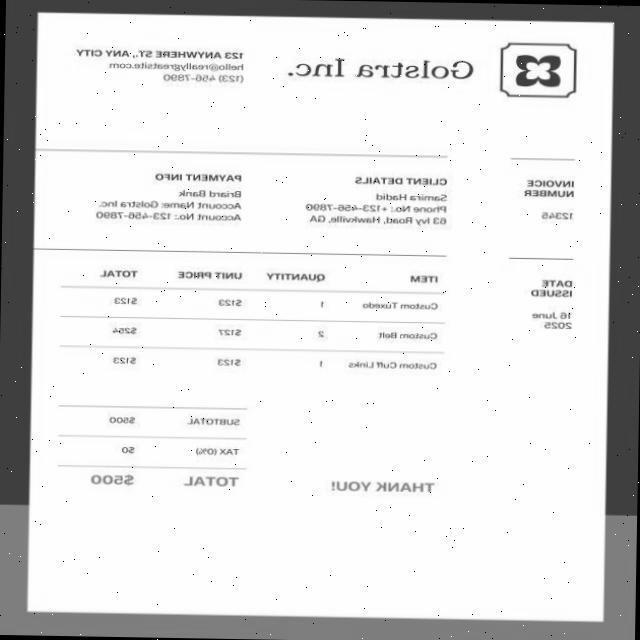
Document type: Invoice